Question: Which state is mentioned in the document?
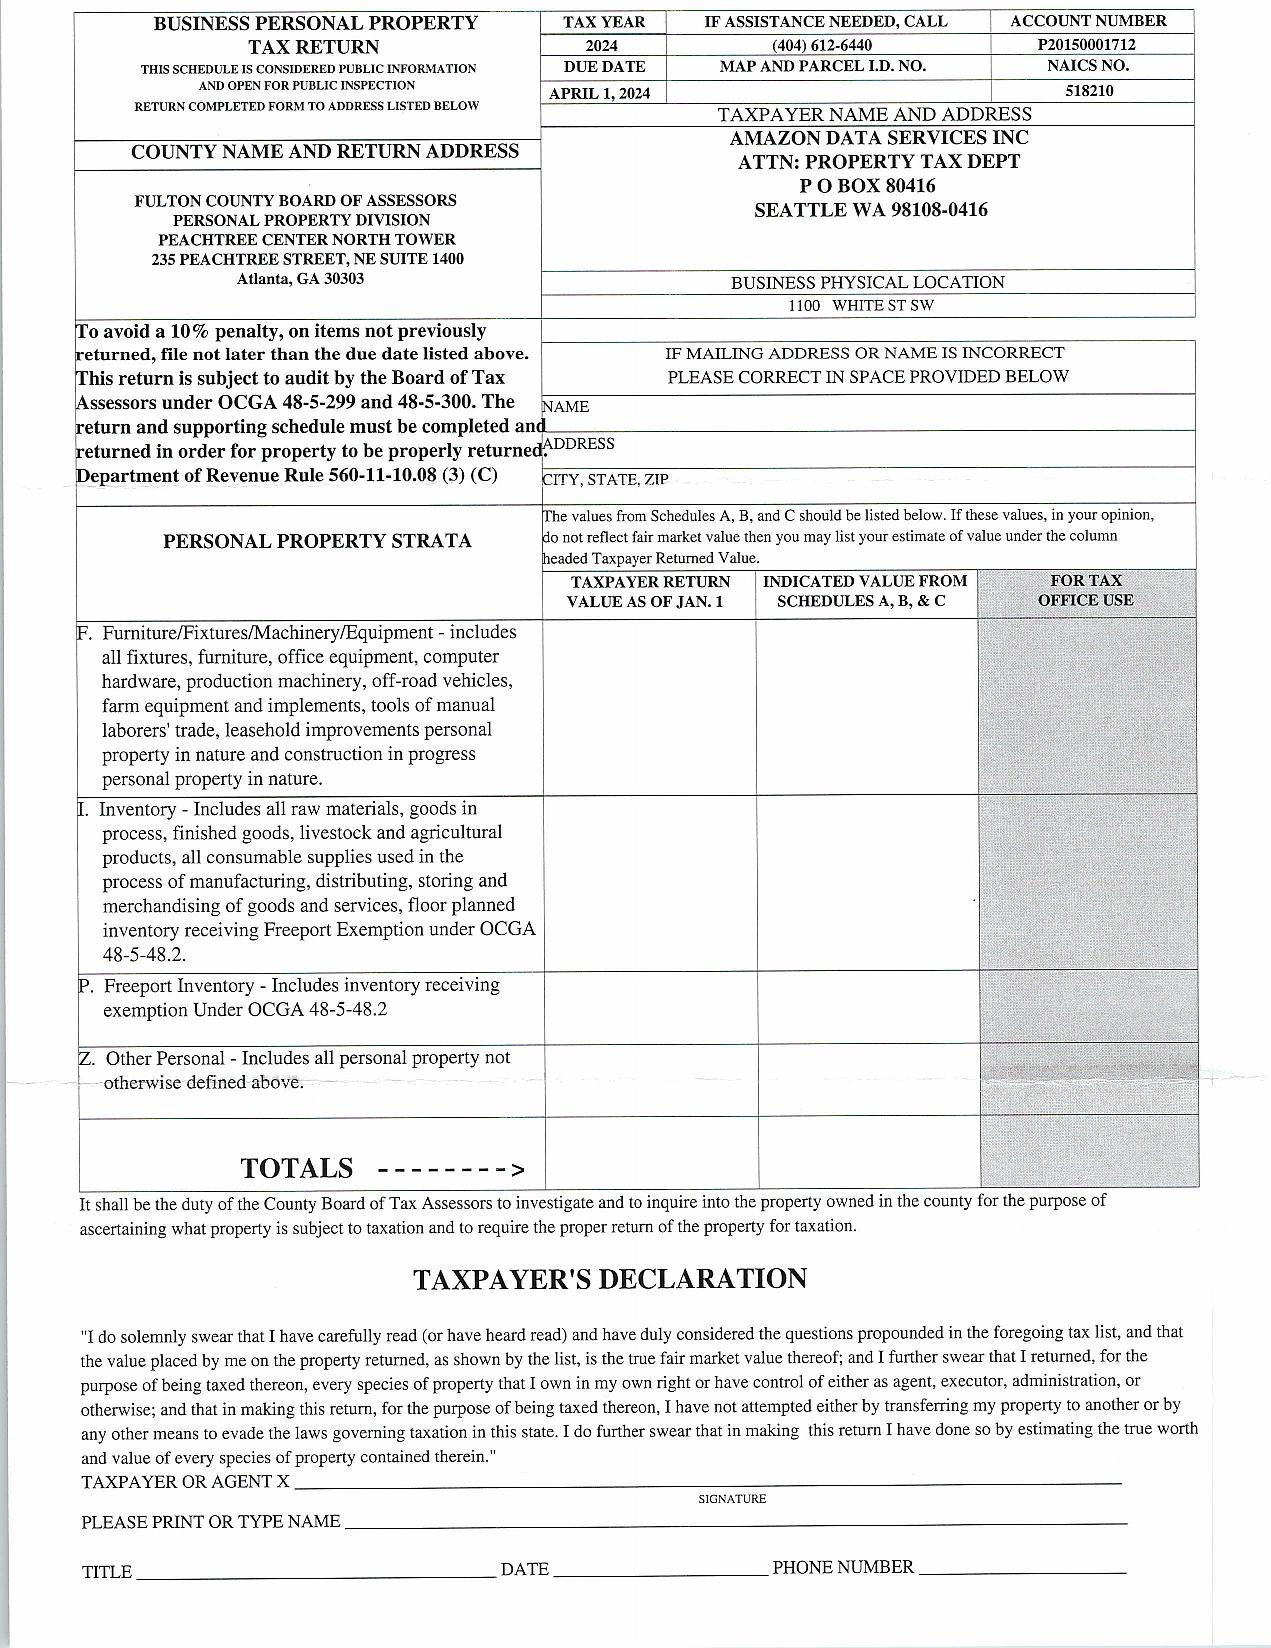
Answer: "GA"